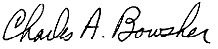
Signature of: charles arthur bowsher